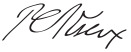
Signature of: philander c knox